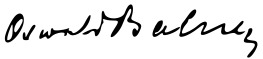
Signature of: oswald balzer